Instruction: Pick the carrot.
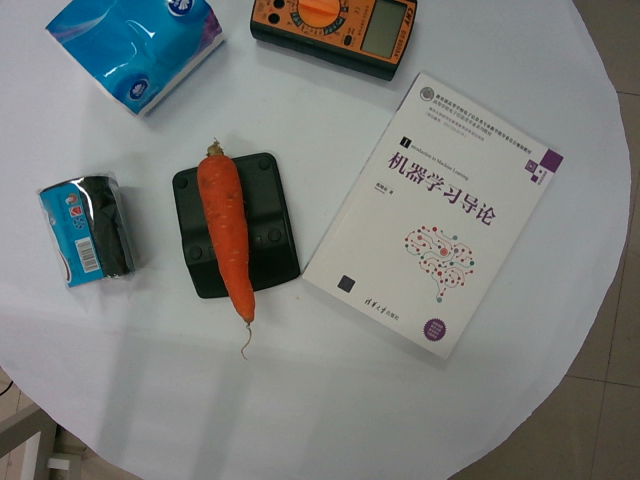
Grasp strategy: vertical